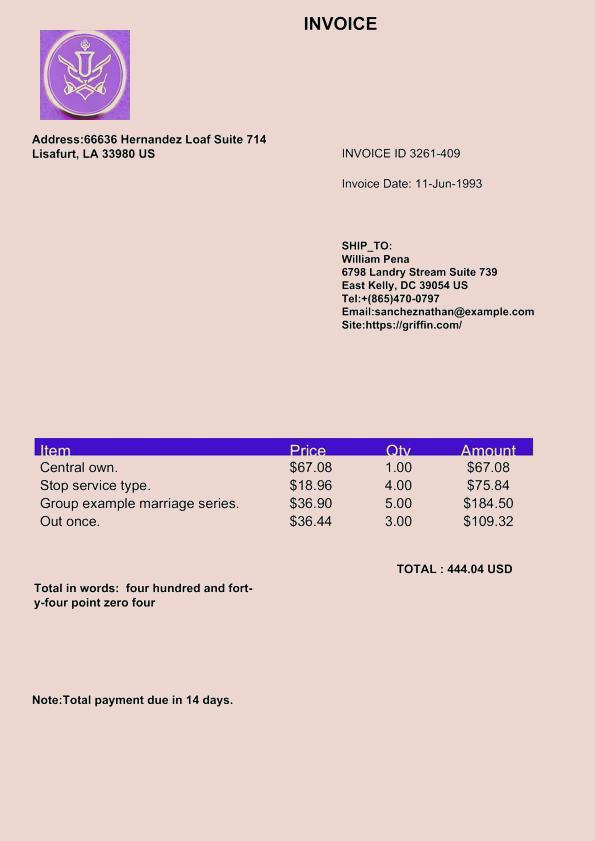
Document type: Invoice